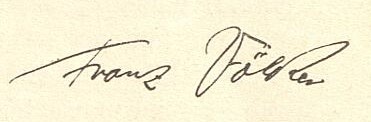
Signature of: franz völker